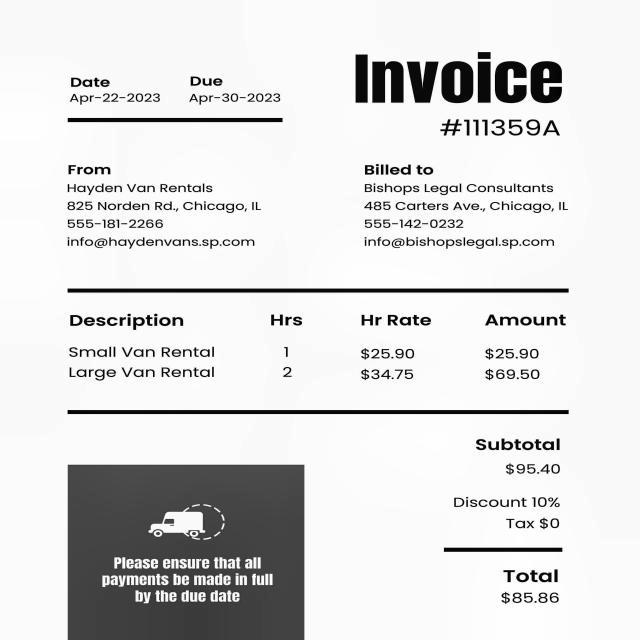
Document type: Invoice